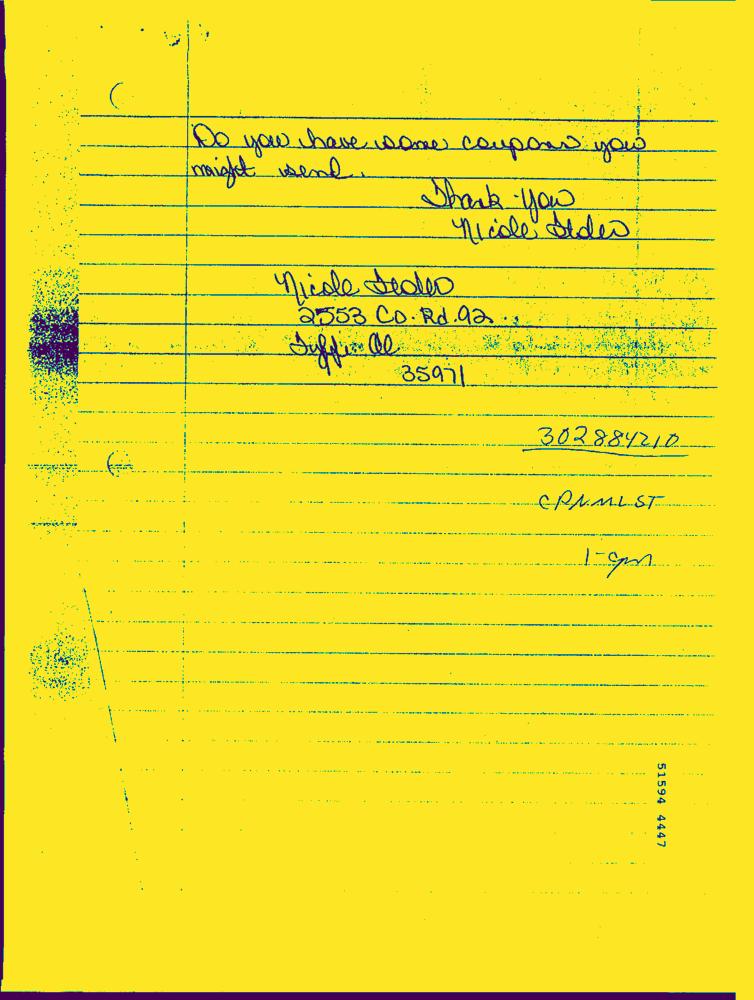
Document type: Hand-Written